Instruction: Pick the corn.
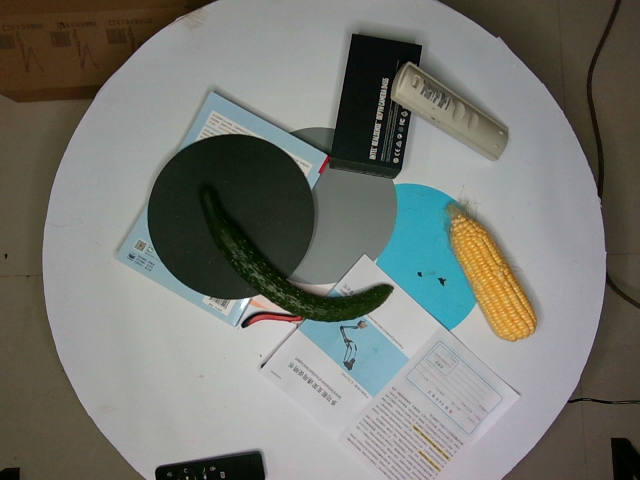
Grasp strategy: vertical